Question: What are the imaging findings?
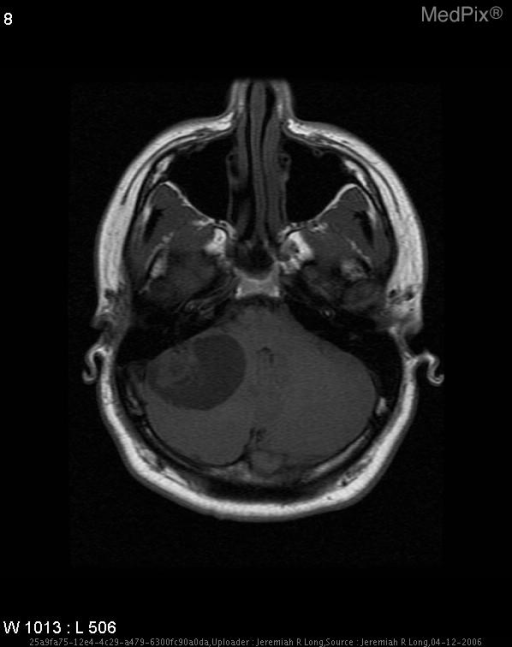
Answer: The imaging shows Aggressive cystic mass lesion in the right aspect of the posterior fossa measuring 4.8 cm by 3.1 cm by 2.3 cm with a solid enhancing mural nodule measuring approximately 2.1 cm in diameter.  There is mild to moderate surrounding edema and flow voids are present within the mural nodule. Aggressive cystic mass lesion in the right aspect of the posterior fossa measuring 4.8 cm by 3.1 cm by 2.3 cm with a solid enhancing mural nodule measuring approximately 2.1 cm in diameter.  There is mild to moderate surrounding edema and flow voids are present within the mural nodule.

T1 pre-gadolinium: cystic lesion with mural nodule isointense to grey matter signal with a cystic component that is low signal intensity..